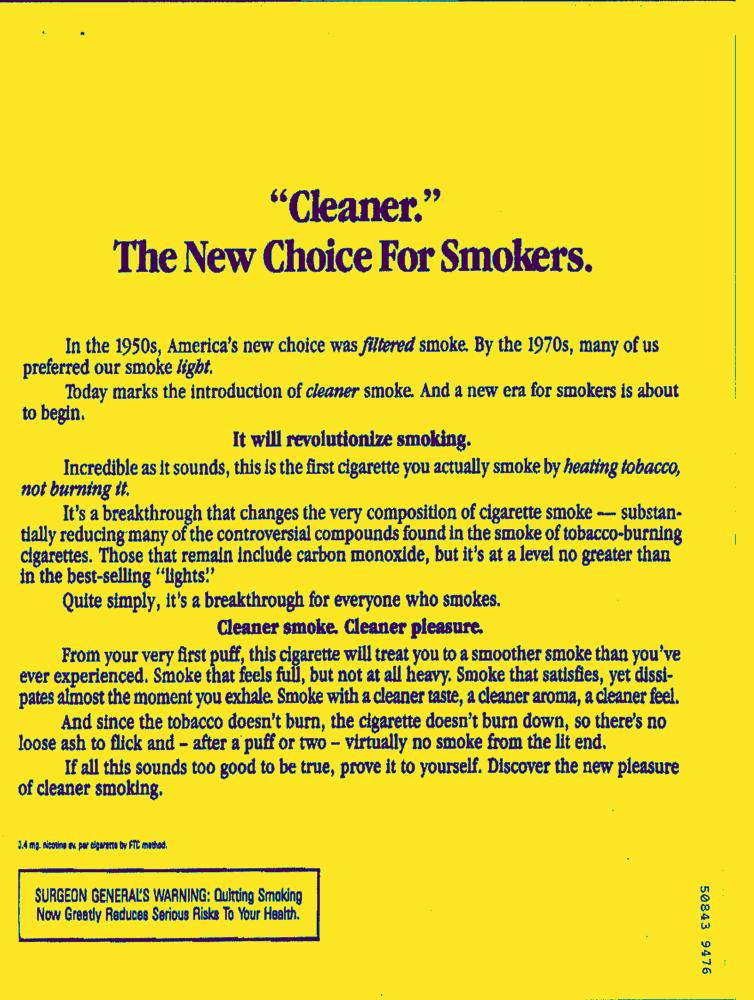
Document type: AD